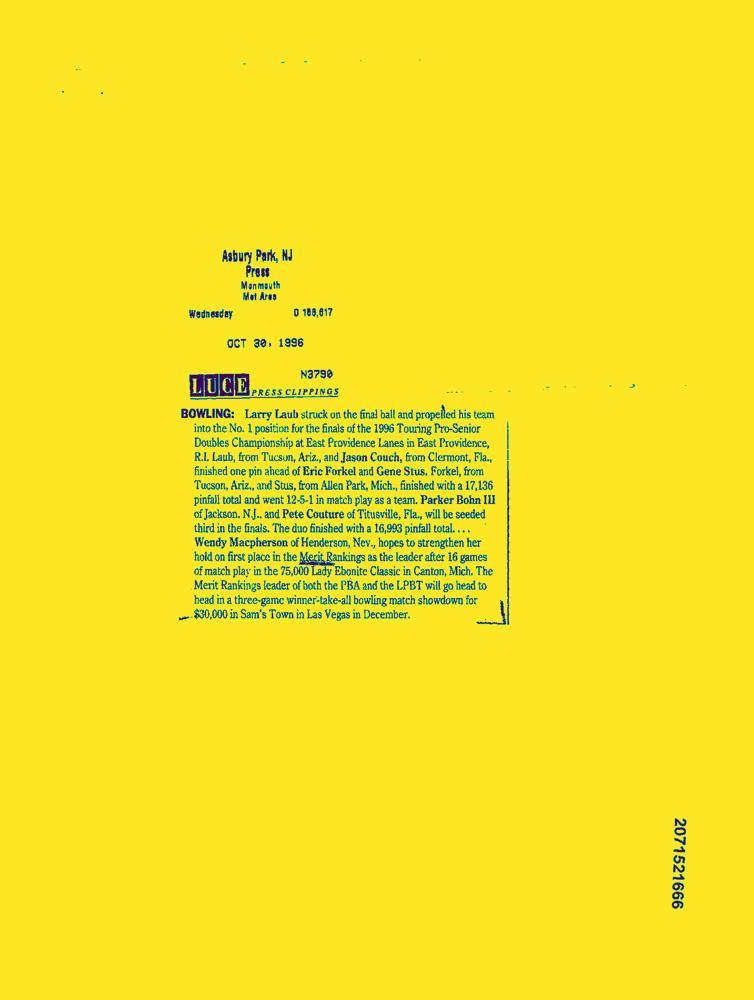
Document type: News-Article